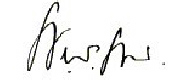
Signature of: herman hui